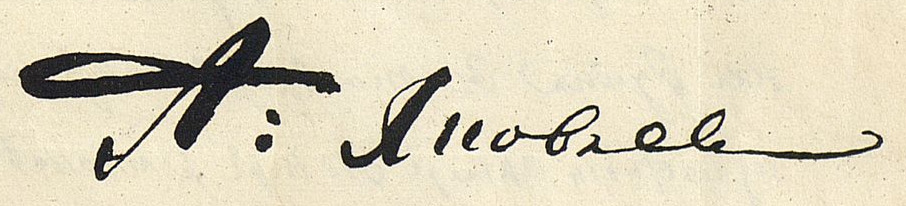
Signature of: aleksey yakovlev